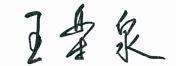
Signature of: wang lequan